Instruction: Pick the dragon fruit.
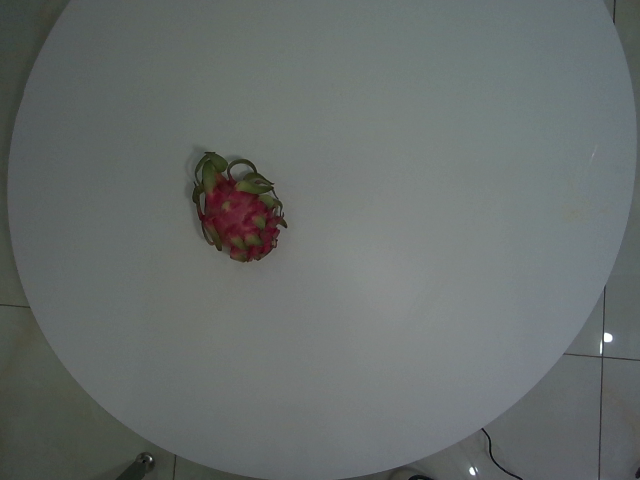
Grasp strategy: vertical